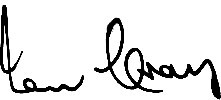
Signature of: ian craig